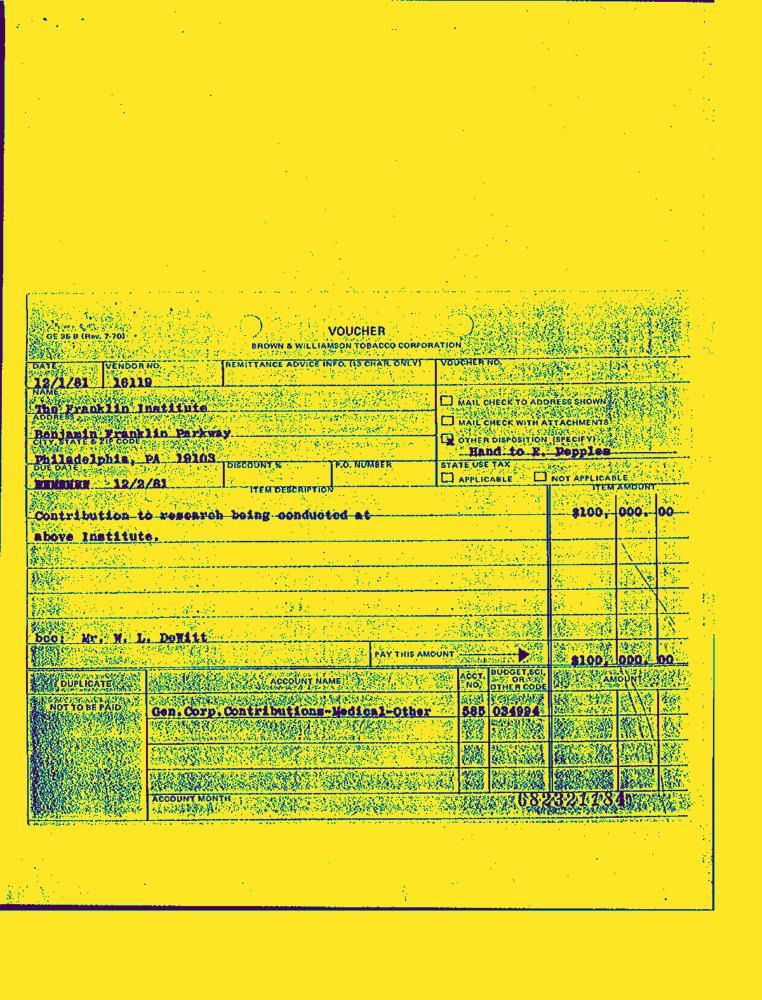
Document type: Invoice-Doc